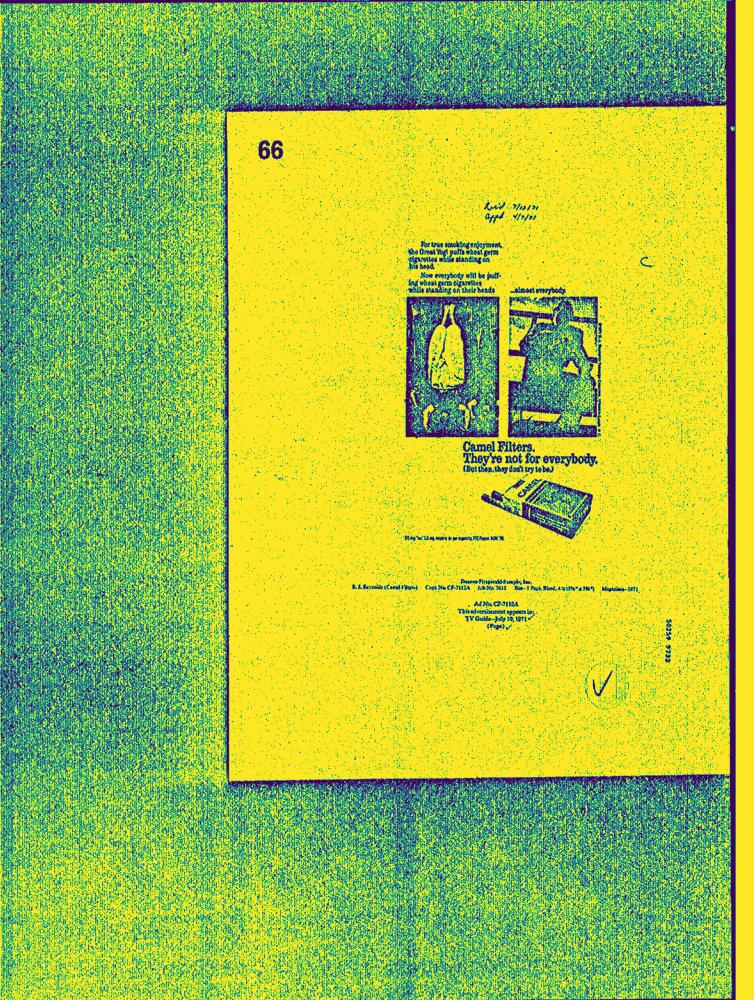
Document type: AD